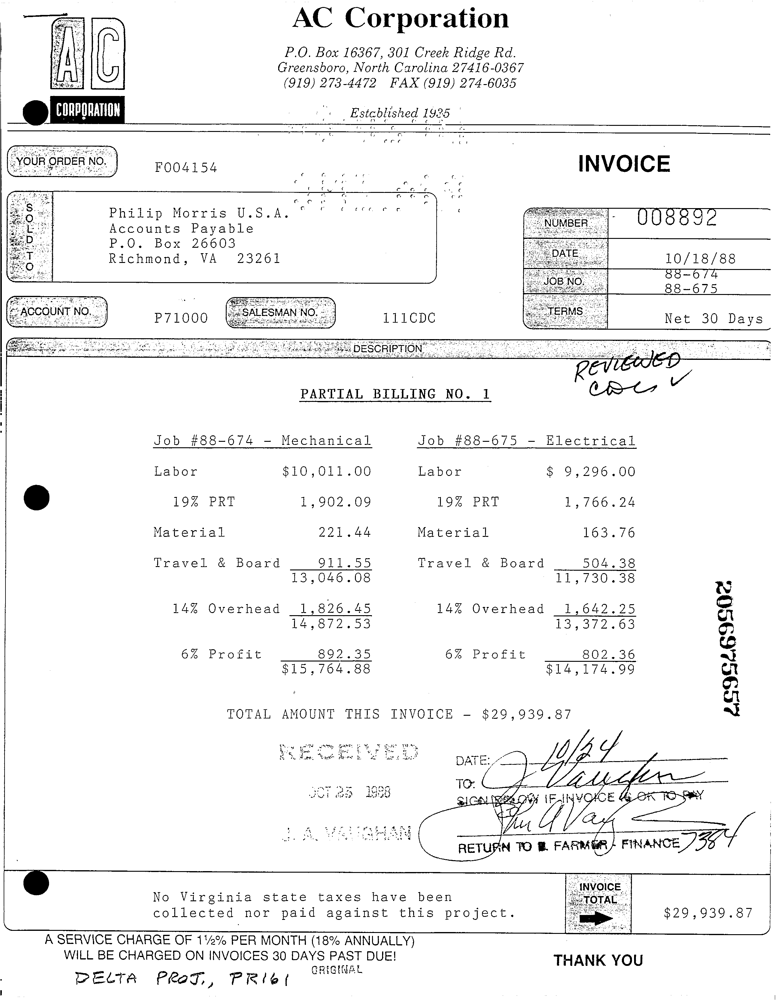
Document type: Invoice